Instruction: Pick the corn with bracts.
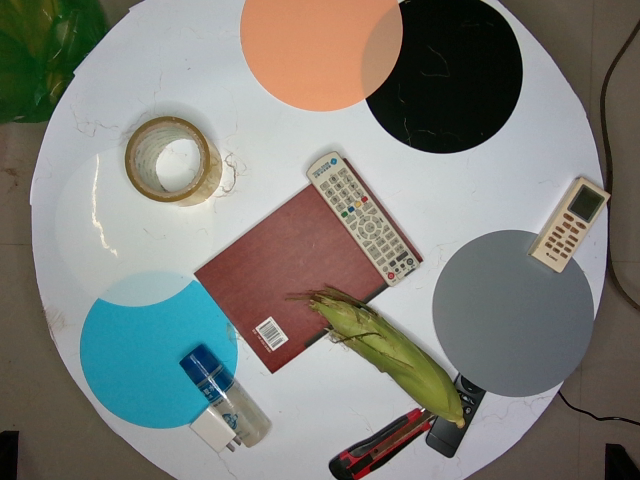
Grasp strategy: vertical